Question: Which state is mentioned in the document?
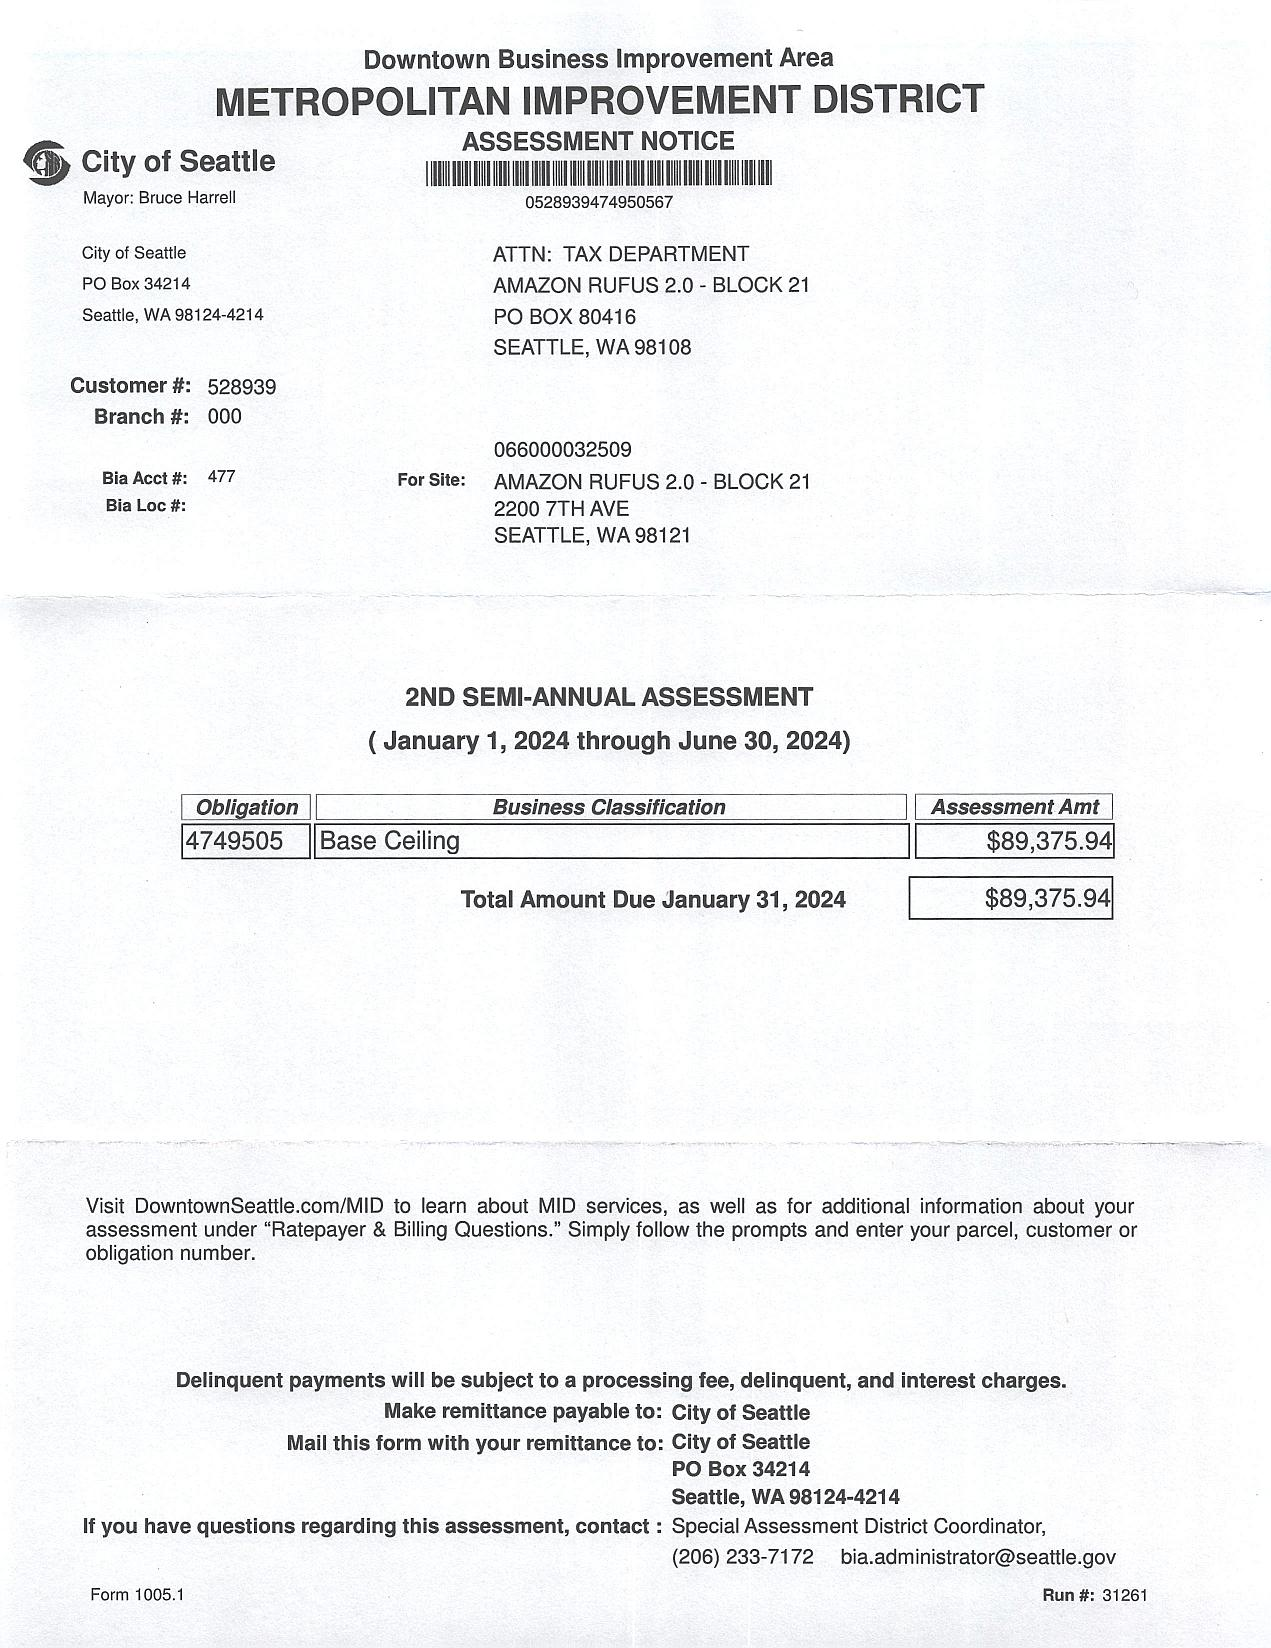
Answer: "WA"